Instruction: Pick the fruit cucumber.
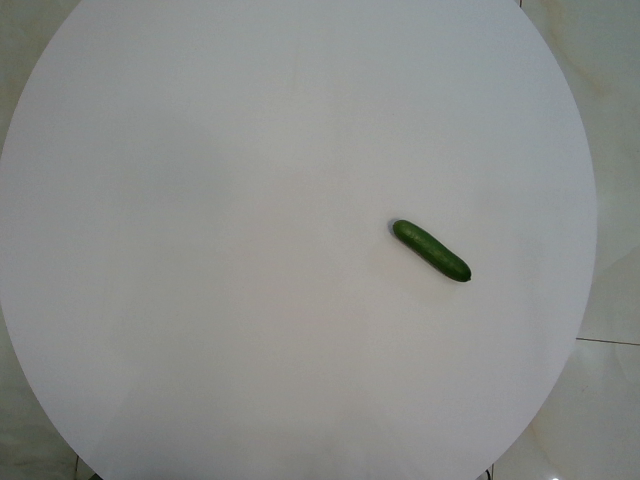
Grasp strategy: vertical